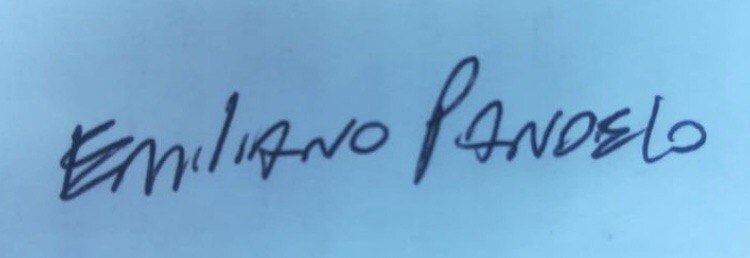
Signature of: emiliano pandelo